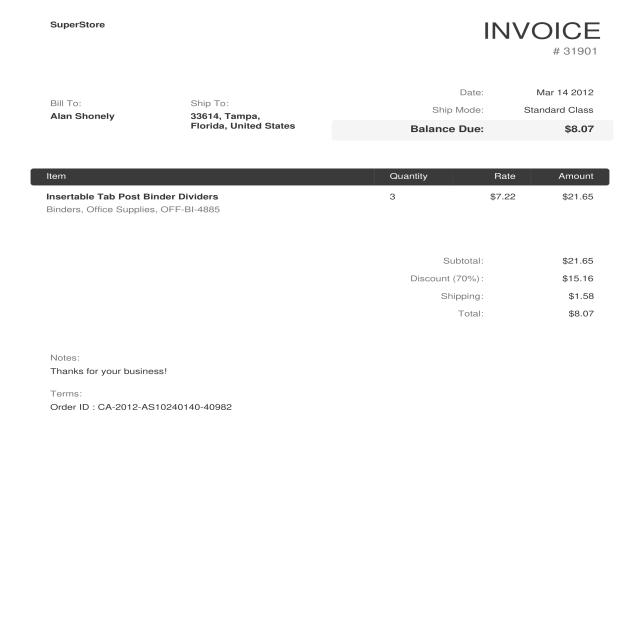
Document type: Invoice